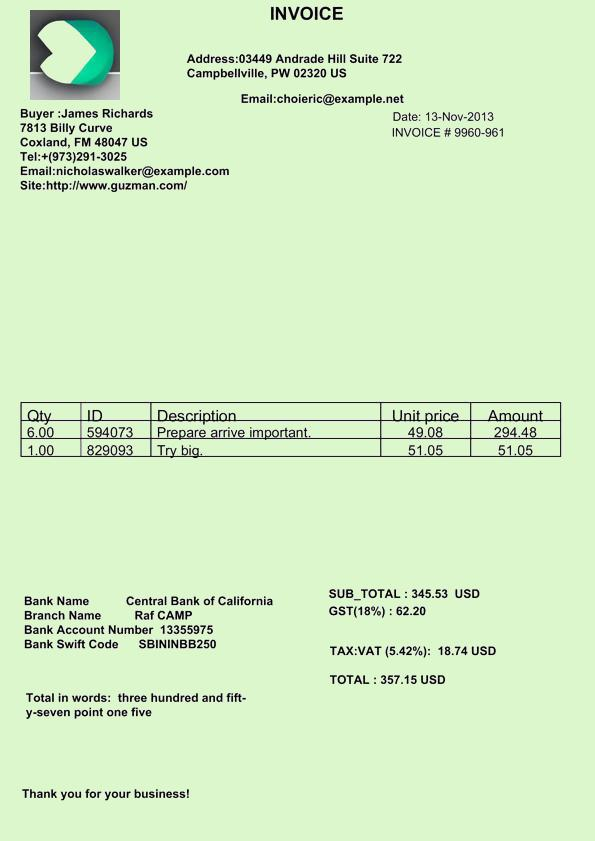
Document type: Invoice